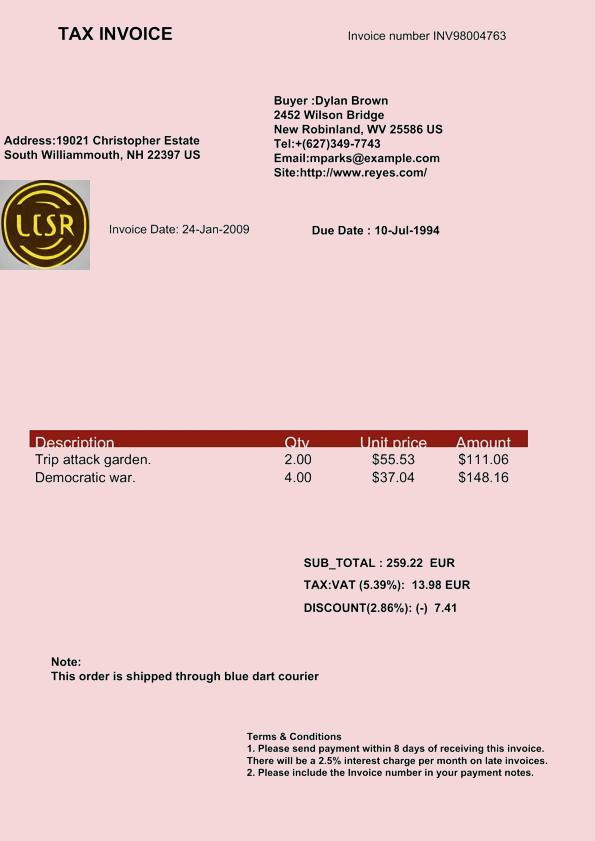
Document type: Invoice